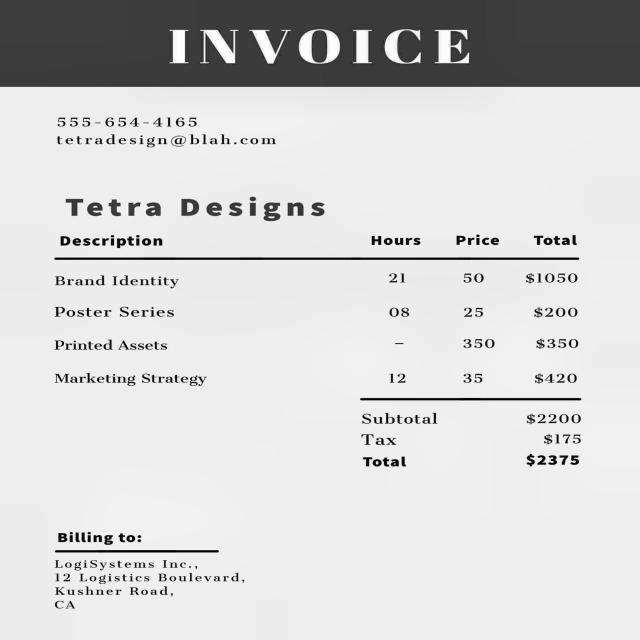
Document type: Invoice